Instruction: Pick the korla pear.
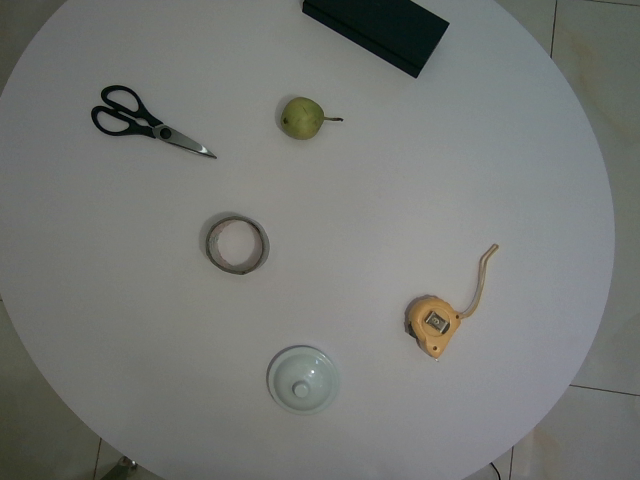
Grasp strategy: vertical